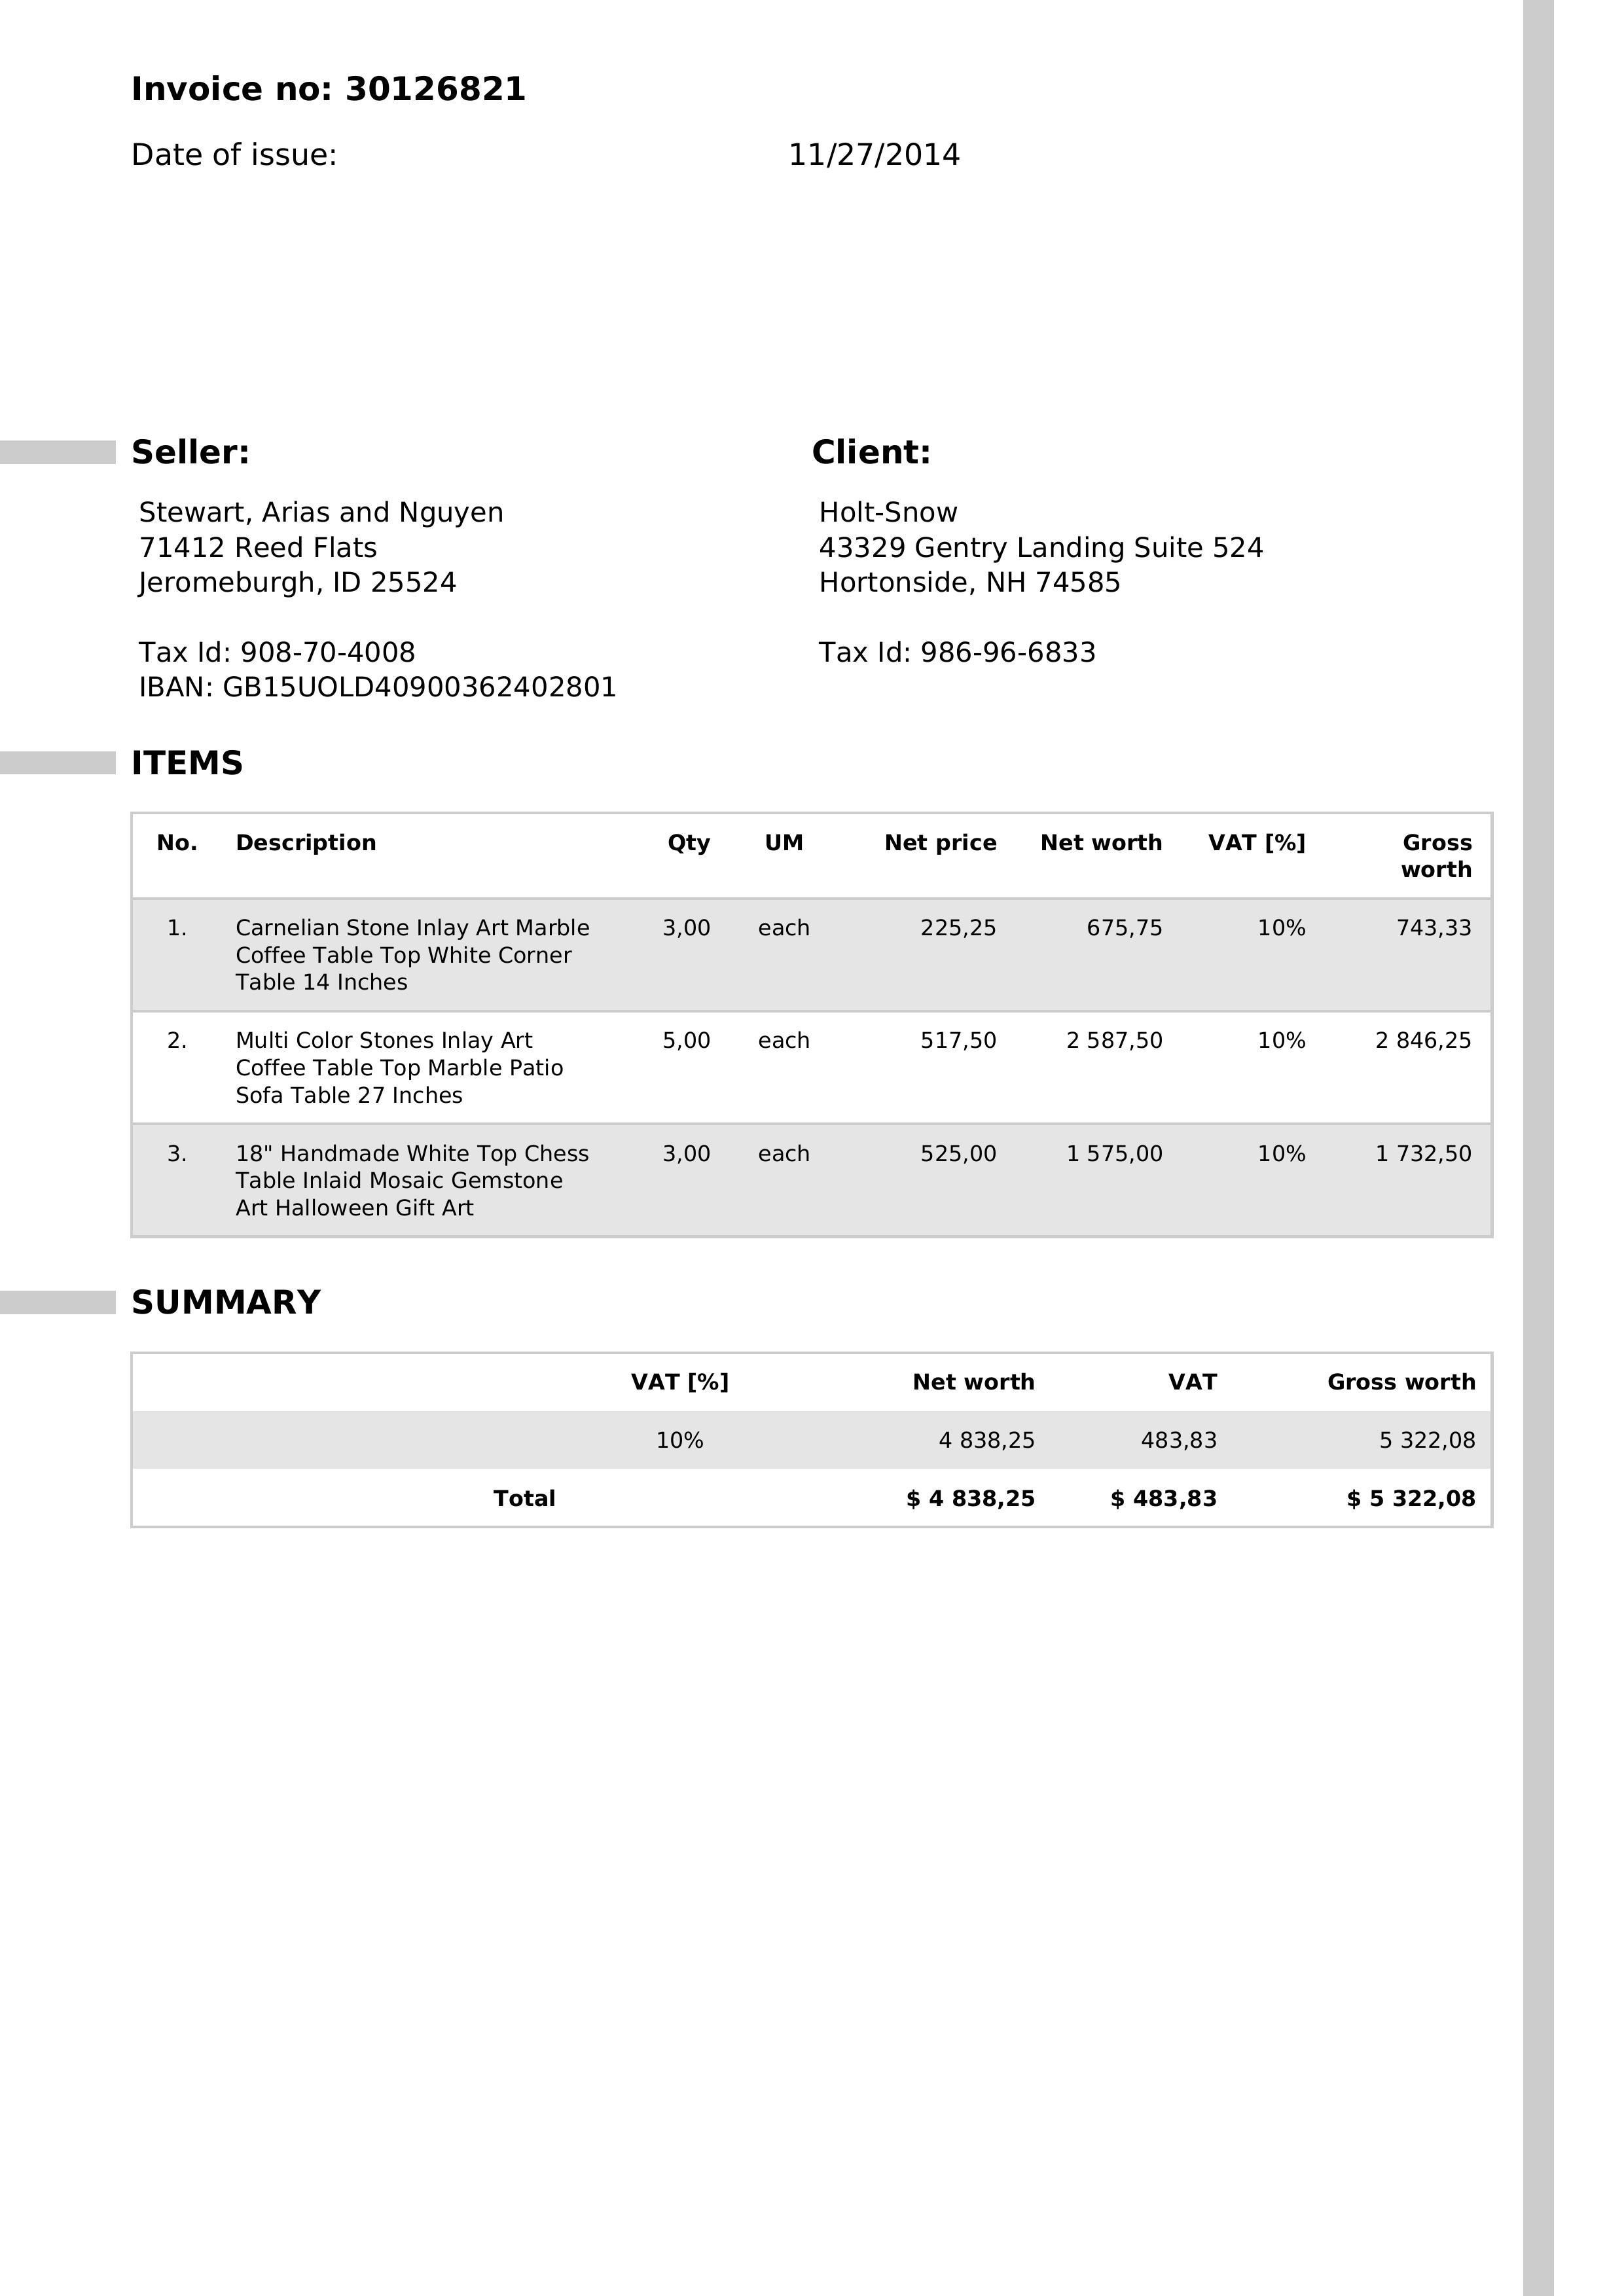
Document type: Invoice